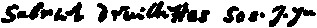
Signature of: gabriel druillettes